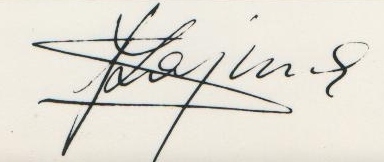
Signature of: andrzej szajna